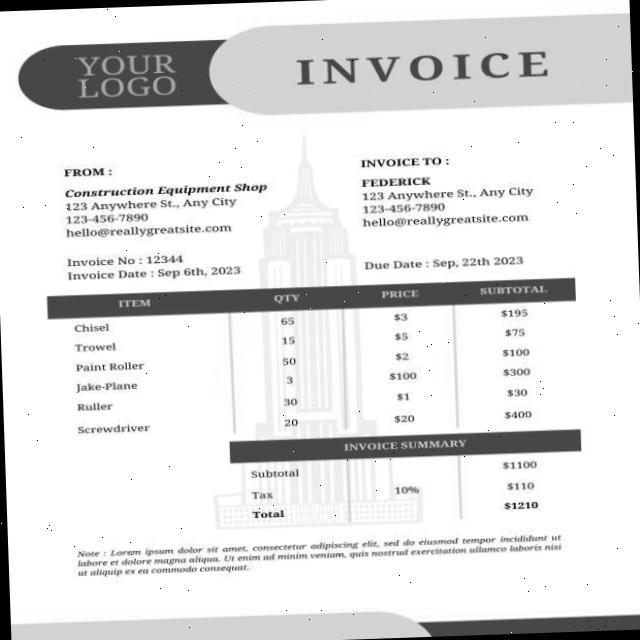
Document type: Invoice